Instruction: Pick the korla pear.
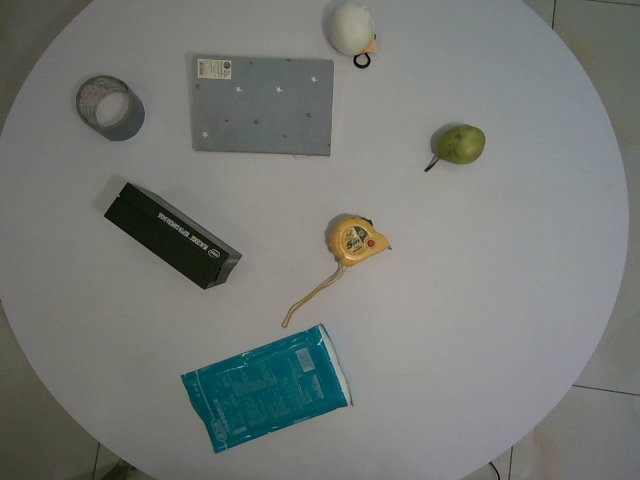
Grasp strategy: vertical